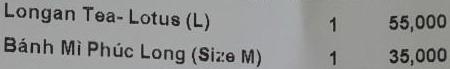
<table>
<tr>
<td>Longan Tea- Lotus (L)</td>
<td>1</td>
<td>55,000</td>
</tr>
<tr>
<td>Bánh Mì Phúc Long (Size M)</td>
<td>1</td>
<td>35,000</td>
</tr>
</table>